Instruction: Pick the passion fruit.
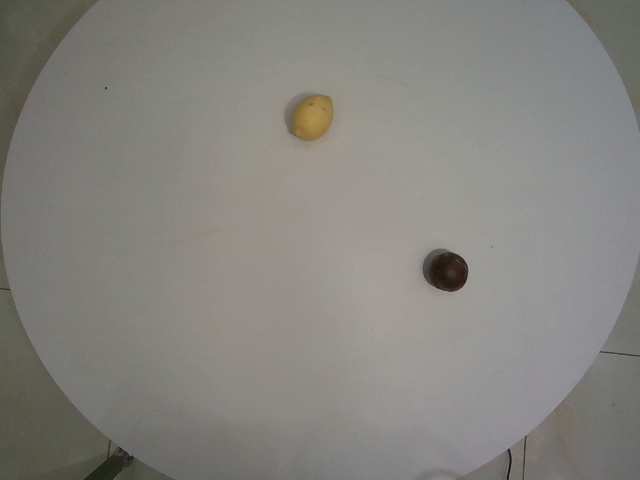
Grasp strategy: vertical